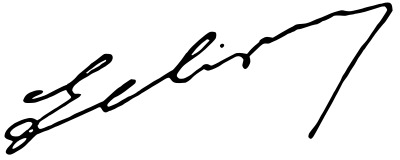
Signature of: edouard deligny